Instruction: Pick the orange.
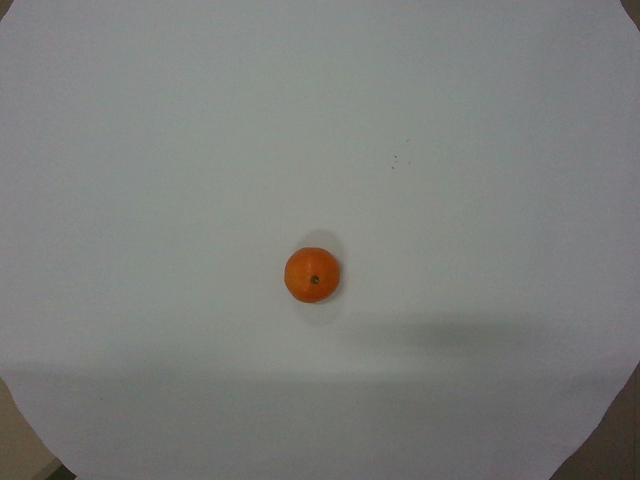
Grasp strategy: vertical